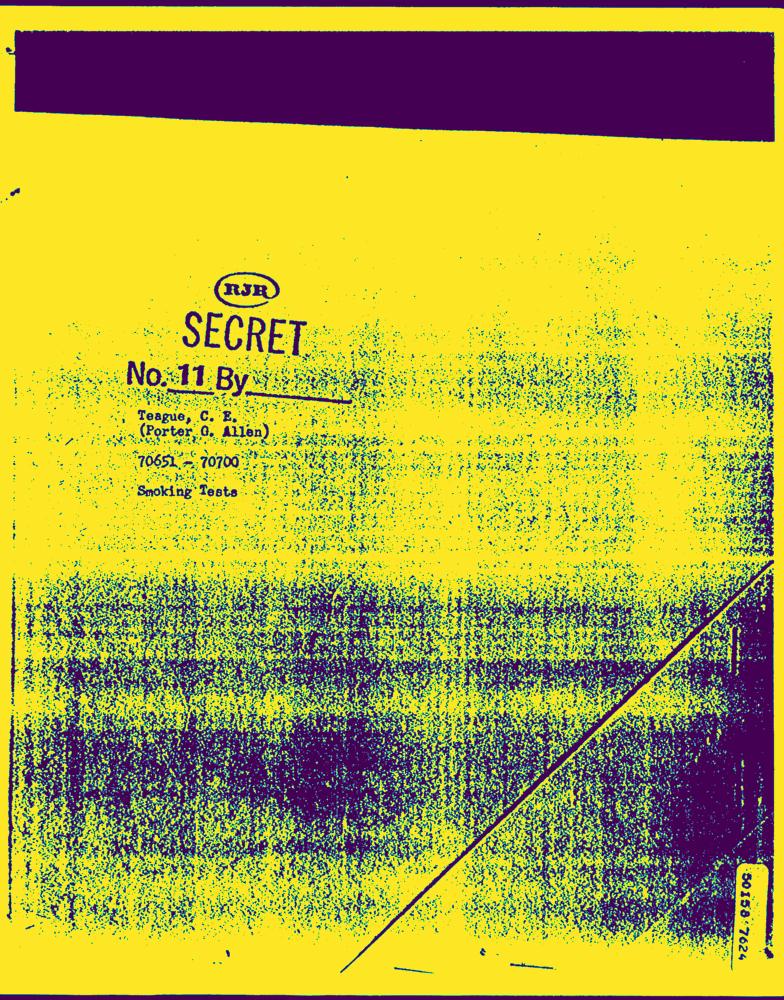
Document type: Hand-Written